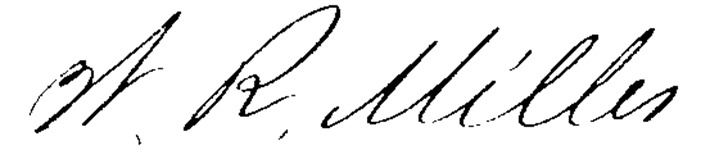
Signature of: william read miller